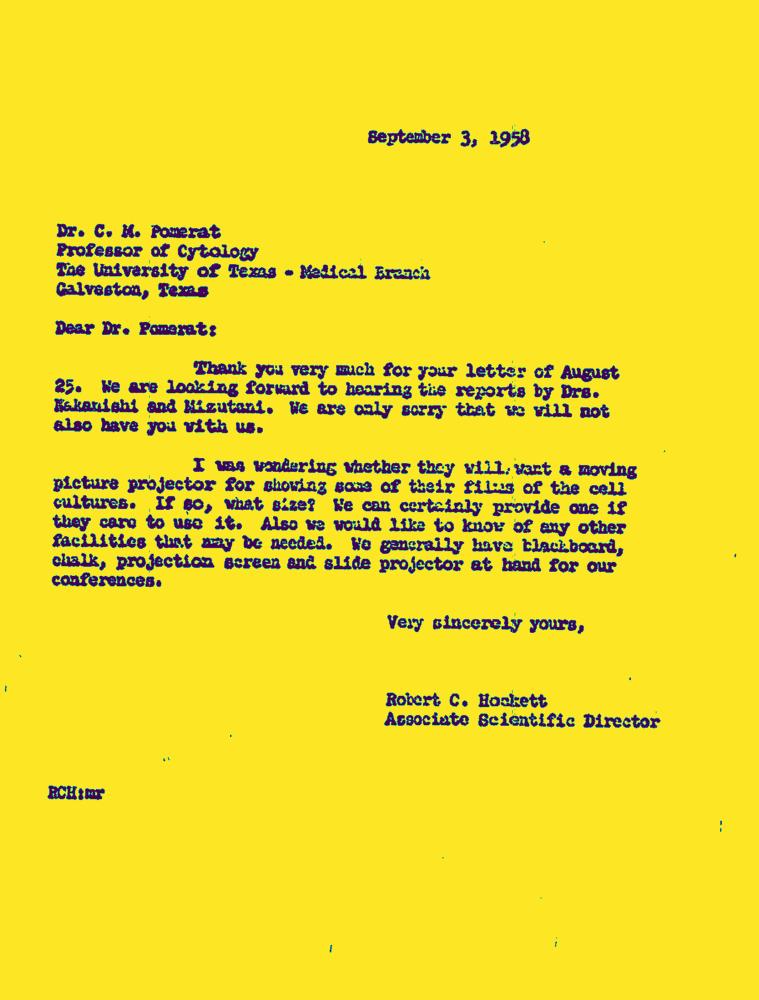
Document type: Letter-Doc